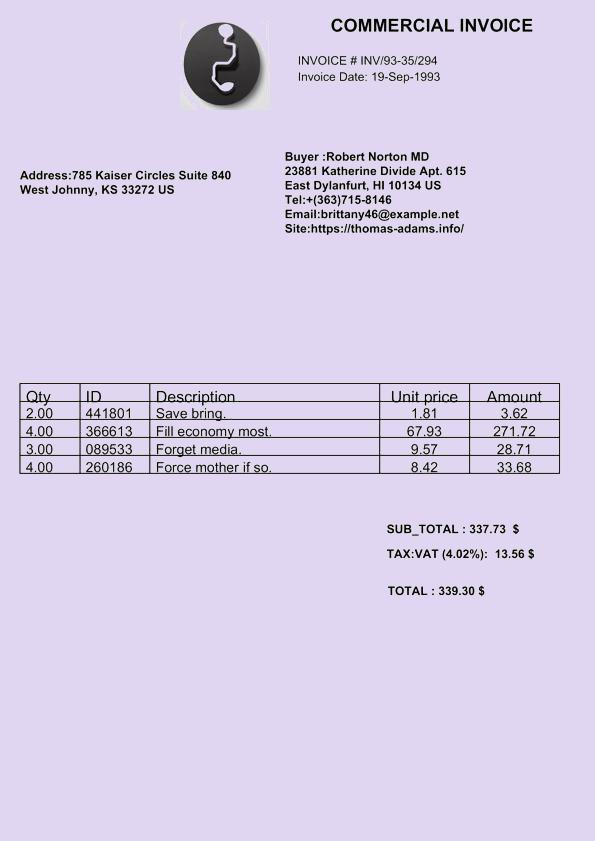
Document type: Invoice